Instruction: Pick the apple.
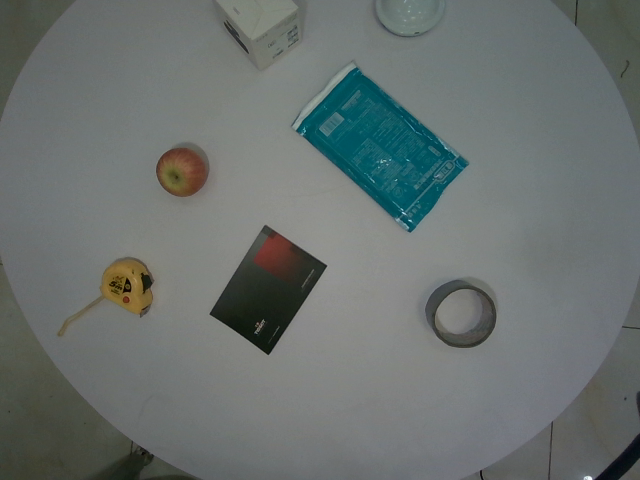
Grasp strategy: vertical